Question: Explain the disease:
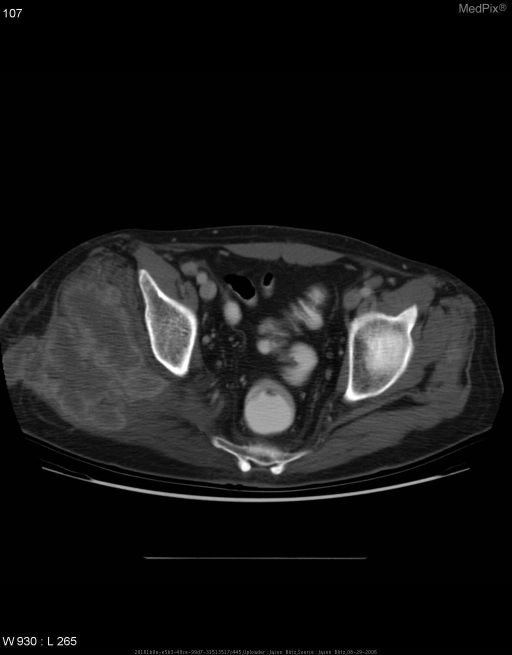
Answer: The disease is discussed as: Chief complaint:

47 y/o male presented in Nov 2005 with pain in right anterior thigh.  X-ray revealed a mass in the femur and adjacent soft tissue.  Partial surgical resection of mass revealed adenocarcinoma.  Subsequent PET scan indicated increased uptake at several locations in the right lung.

Patient had a history of pulmonary nodules dating to 2003/2004.  However a PET conducted in August of 2004 was negative except for minimal uptake in one pulmonary nodule.  Serial X-rays showed no changes in these nodules through mid 2005.

Patient was diagnosed with metastatic adenocarcinoma of the right lung and referred to oncology for radiation and chemotherapy.

PMX:
  •  Nephrolithiasis
  •  Hyperlipidemia

PSHX:
  •  Right neck lymph node resection (benign) at 22 yo
  •  Cholestectomy in 2004

SocHx:
  •  >1PPD for 20 years
  •  No ETOH

FMHX:
  •  Sister (smoker) died of lung cancer in 1979
  •  Sister (non-smoker) died of lunger cancer at 40 yo
  •  Sister (non-smoker) died of lung cancer at 62 yo
  •  Brother (smoker) diagnosed with head and neck cancer 2006

Meds:
  •  Percocet

Allergies:
  •  Aspirin - upset stomach

Chest and abdominal CT on 13 April 2006 revealed the following in comparison with an August 2004 chest and abdominal CT:
  •  Progression of right hilar adenopathy and enlargement of the pleural-based soft tissue mass along the posteromedial aspect of the right lower lobe.
  •  Pulmonary parenchyma demonstrates enlargement of multiple
right lower lobe pulmonary nodules.
  •   The pancreas, spleen, adrenal glands, and kidneys are normal.
  •   Soft tissue in the bilateral gluteal regions are normal.

Chest and abdomal CT on 16 August 2006 after 4 months of chemotherapy and radiation revealed the following in comparison with the 13 April 2006 study:
  •   Subcarinal lymphadenopathy is demonstrated and increased from previous study.
  •   Associated rib destruction is demonstrated.
  •   Associated endobronchial narrowing is demonstrated extending to the right lower lobe.
  •   No pulmonary nodules are seen in the left lung.
  •   Interval development of bilateral adrenal masses.
  •   Soft tissue masses are demonstrated within the mesentery.
  •   Interval development of right gluteal mass.

Conclusion:
Continued agressive development and growth of metastases are demonstrated between April 2006 and August 2006 chest and abdominal CTs.  This represents a failure of radiation and chemotherapy with future remission unlikely.